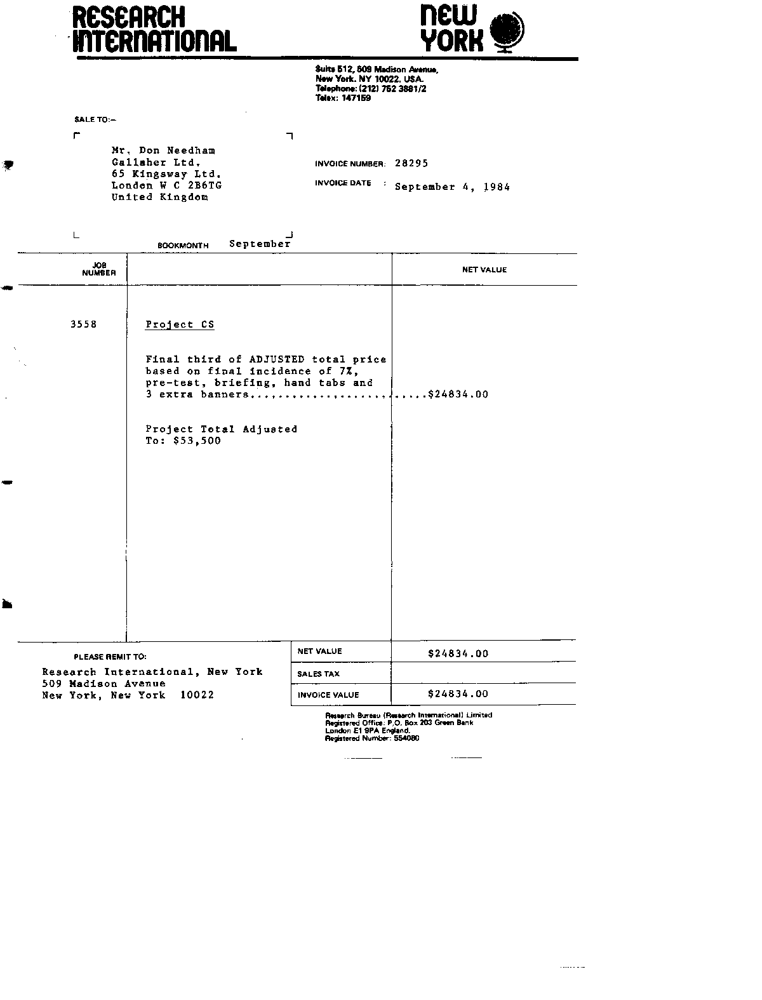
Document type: Invoice